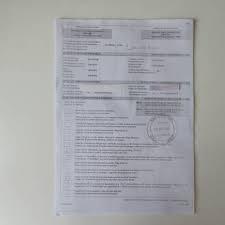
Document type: Invoice